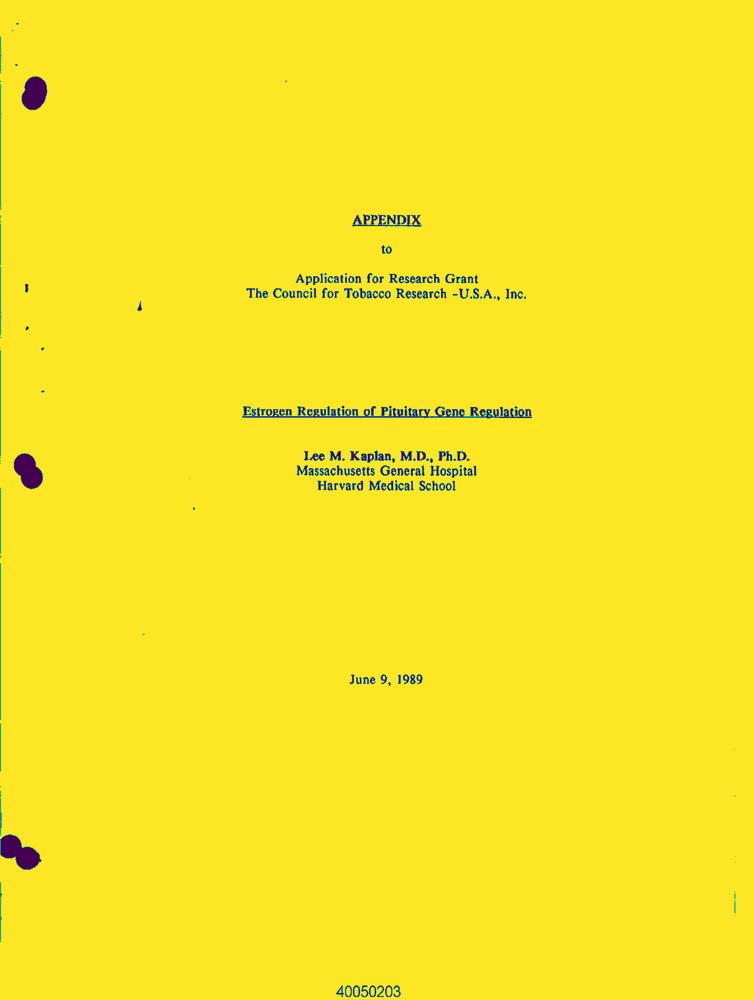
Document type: Resume-Doc